Question: What do the imaging results show?
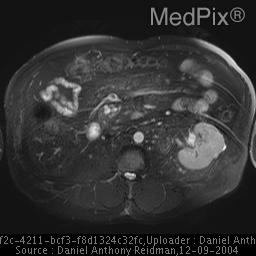
Answer: The imaging shows Small cystic foci in the inferior aspect of the pancreatic uncinate process. Cysts seen to communicate with main pancreatic duct on MRCP and ERCP. No evidence of main pancreatic ductal dilitation - Small cystic foci pancreatic uncinate process.